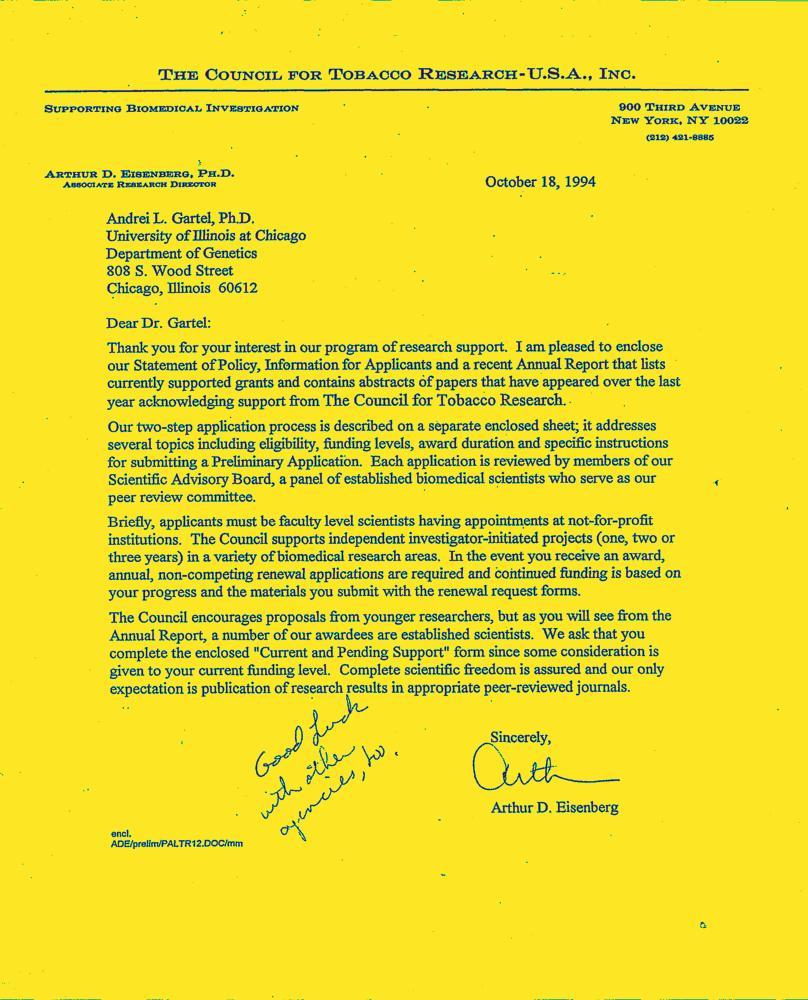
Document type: Letter-Doc